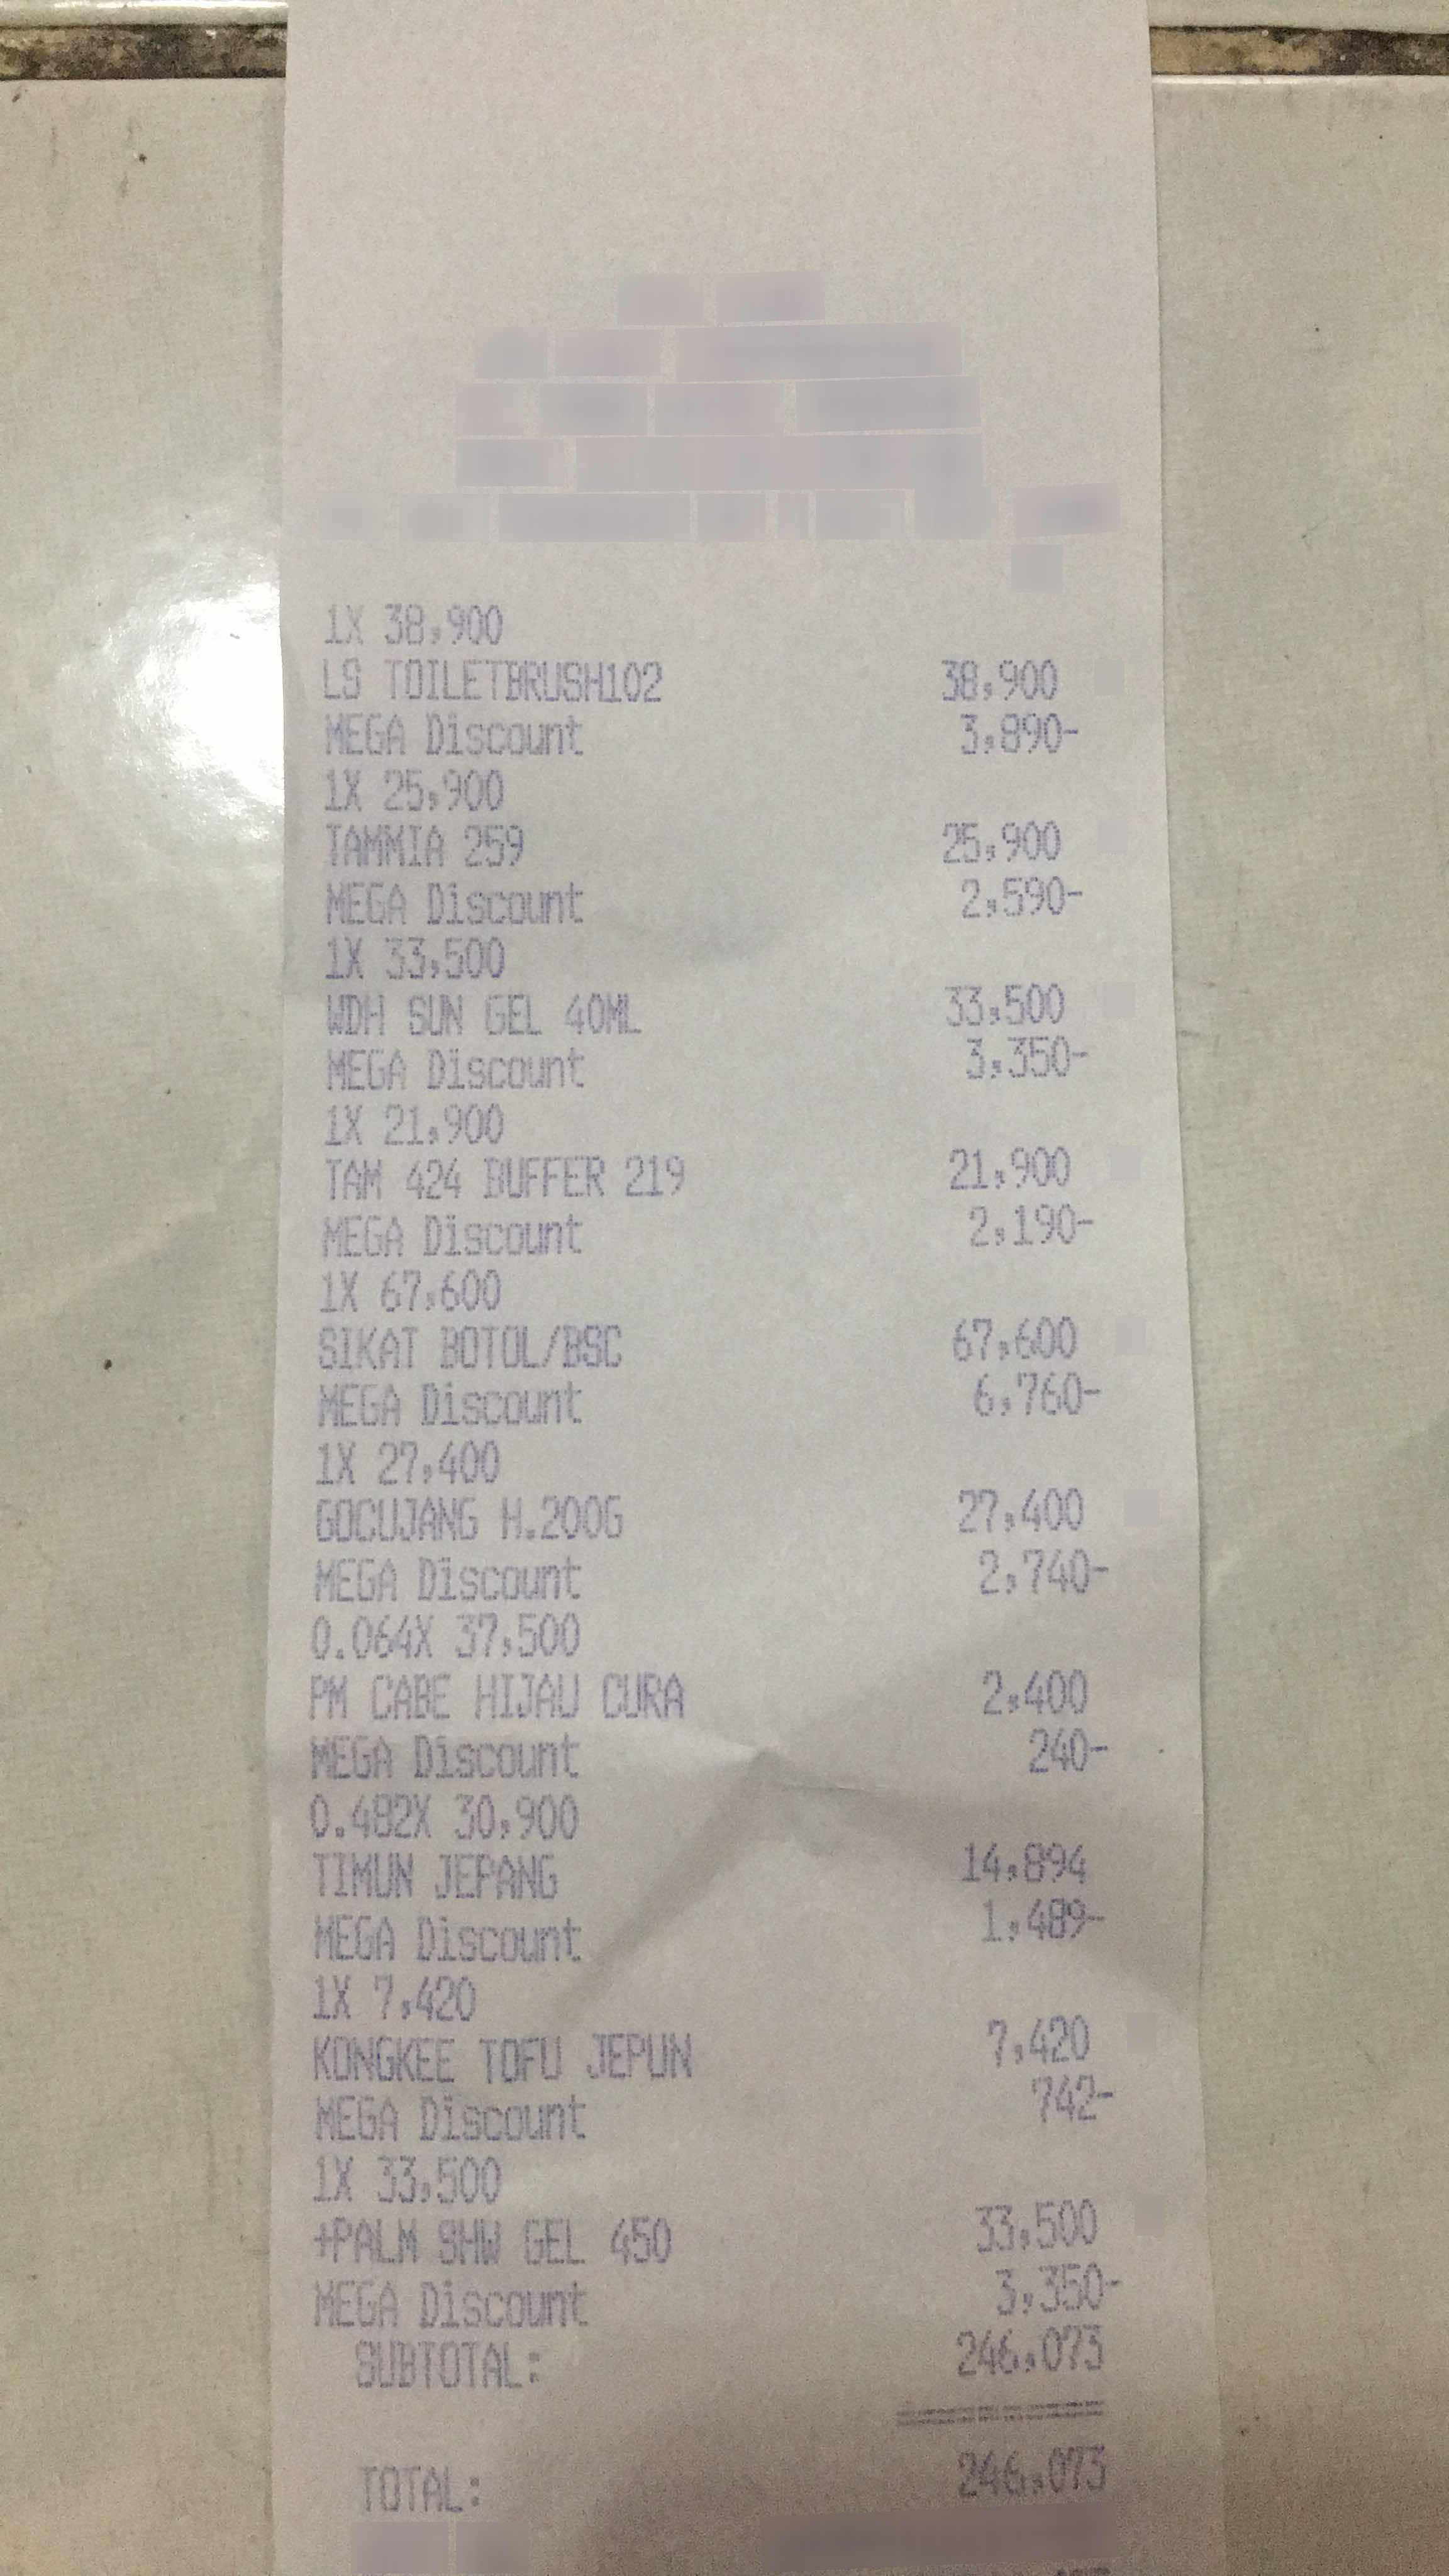
Number of items: 10
Subtotal: 246,073
Total: 246.073
OCR text regions:
text: 1X
text: 38,900
text: LS
text: TOILETBRUSH102
text: 38,900
text: MEGA
text: Discount
text: 3,890-
text: 1X
text: 25,900
text: TAMMIA
text: 259
text: 25,900
text: MEGA
text: Discount
text: 2,590-
text: 1X
text: 33,500
text: WDH
text: SUN
text: GEL
text: 40ML
text: 33,500
text: MEGA
text: Discount
text: 3,350-
text: 1X
text: 21,900
text: TAM
text: 424
text: BUFFER
text: 219
text: 21,900
text: MEGA
text: Discount
text: 2,190-
text: 1X
text: 67,600
text: SIKAT
text: BOTOL/BSC
text: 67,600
text: MEGA
text: Discount
text: 6,760-
text: 1X
text: 27,400
text: GOCUJANG
text: H.200G
text: 27,400
text: MEGA
text: Discount
text: 2,740 -
text: 0.064X
text: 37,500
text: PM
text: CABE
text: HIJAU
text: CURA
text: 2,400
text: MEGA
text: Discount
text: 240-
text: 0.482X
text: 30,900
text: TIMUN
text: JEPANG
text: 14,894
text: MEGA
text: Discount
text: 1,489-
text: 1X
text: 7,420
text: KONGKEE
text: TOFU
text: JEPUN
text: 7,420
text: MEGA
text: Discount
text: 742-
text: 1X
text: 33,500
text: +PALM
text: SHW
text: GEL
text: 450
text: 33,500
text: MEGA
text: Discount
text: 3,350-
text: SUBTOTAL:
text: 246,073
text: TOTAL:
text: 246.073